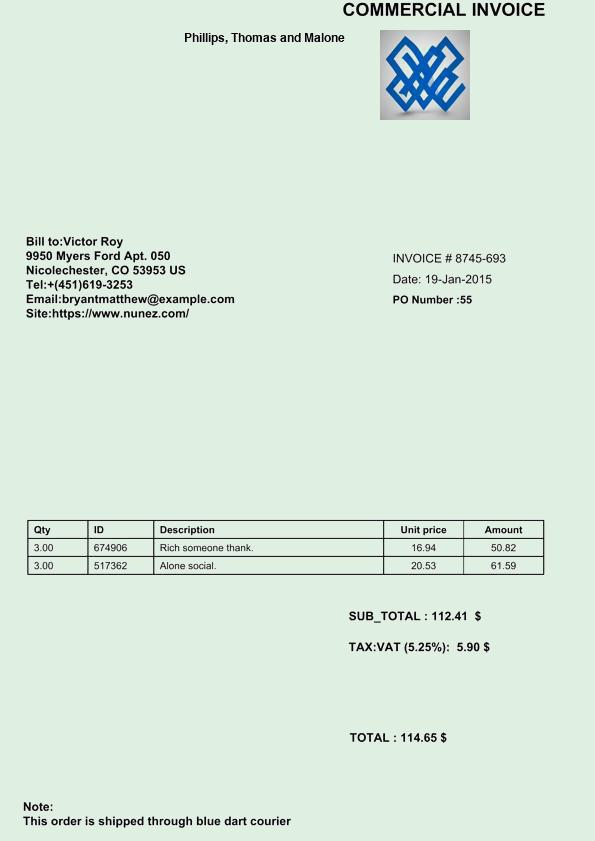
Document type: Invoice